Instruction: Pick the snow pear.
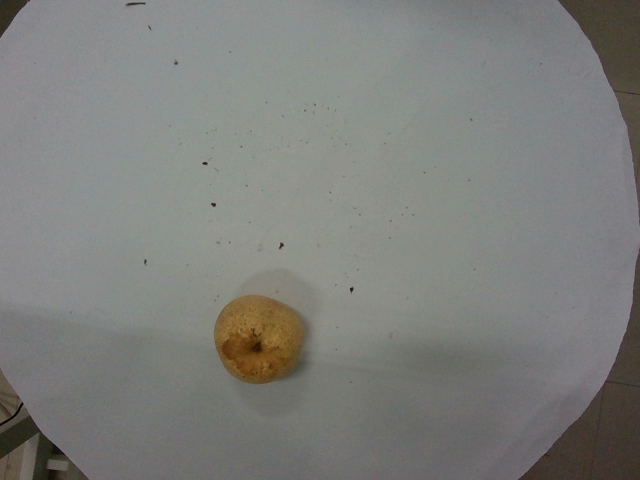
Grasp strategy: vertical